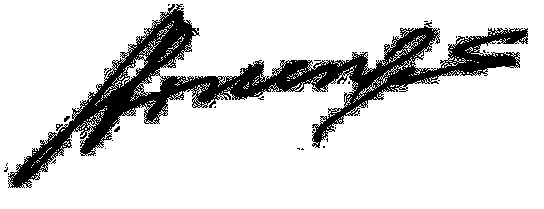
Signature of: johann friedrich struensee